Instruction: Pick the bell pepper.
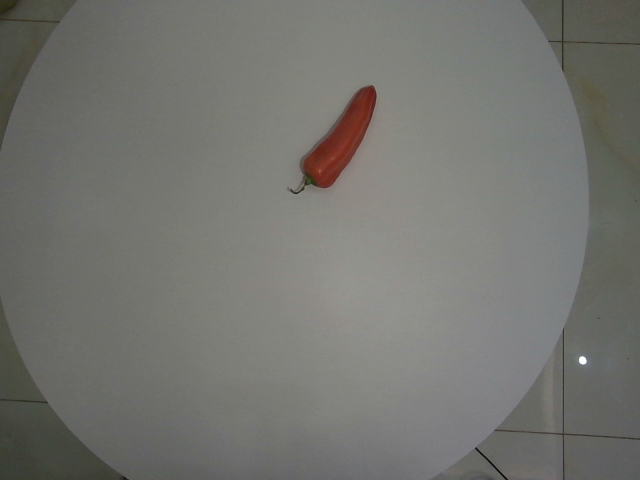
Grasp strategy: vertical